Question: How does the patient history play a role?
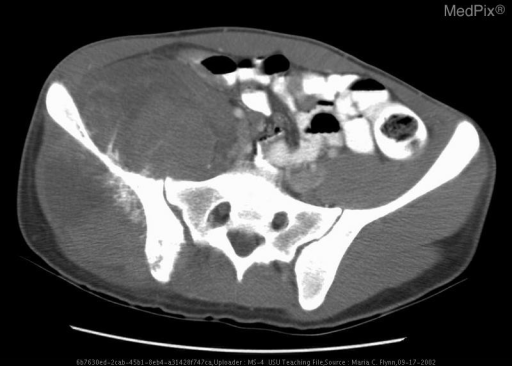
Answer: The patient's history of 22 year-old Caucasian man with 6-month history of right hip pain is key in understanding the case.